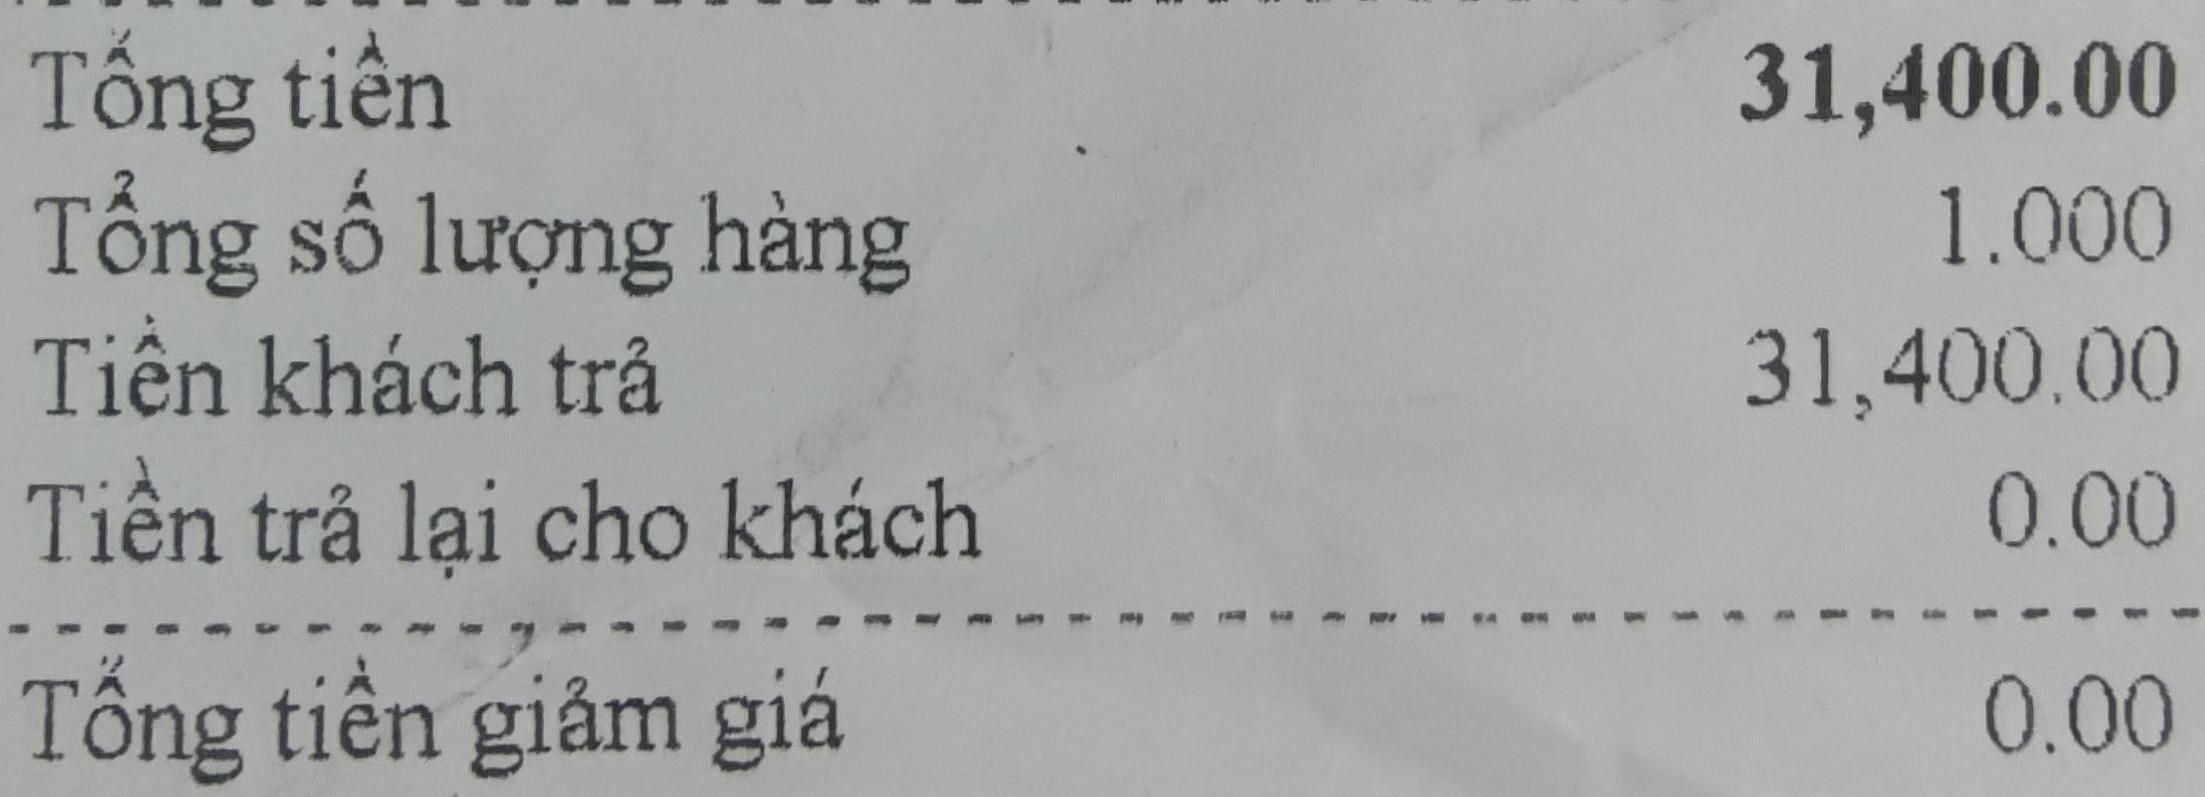
Tổng tiền 31,400.00
Tổng số lượng hàng 1.000
Tiền khách trả 31,400.00
Tiền trả lại cho khách 0.00
Tổng tiền giảm giá 0.00